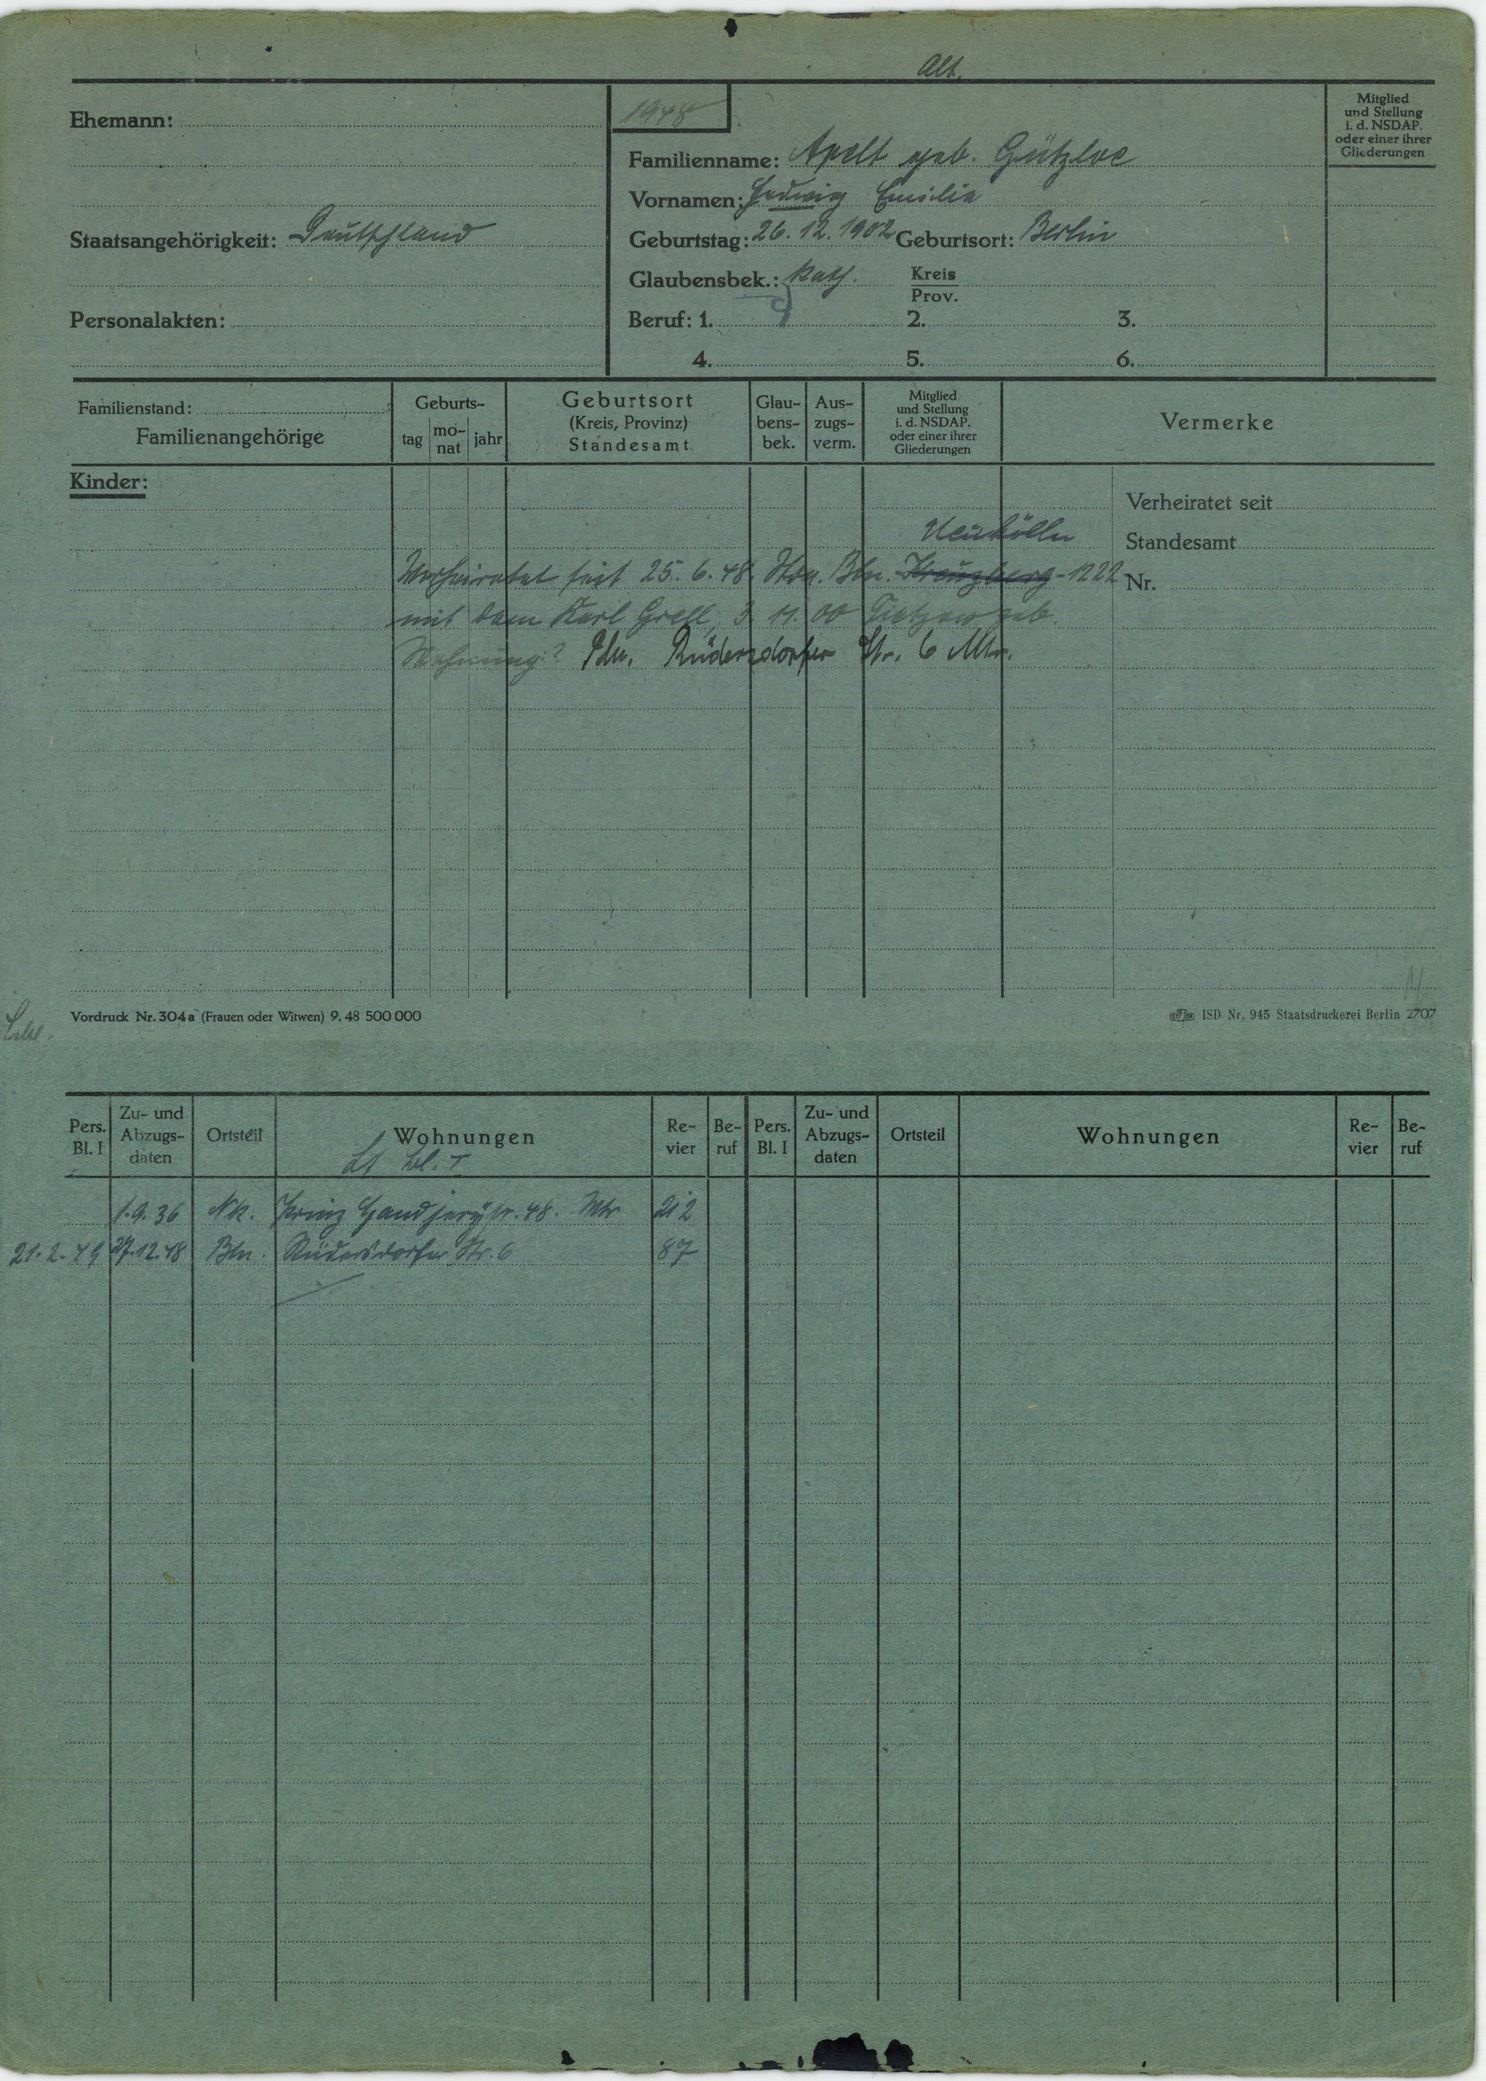
Apelt geb. Gützloe